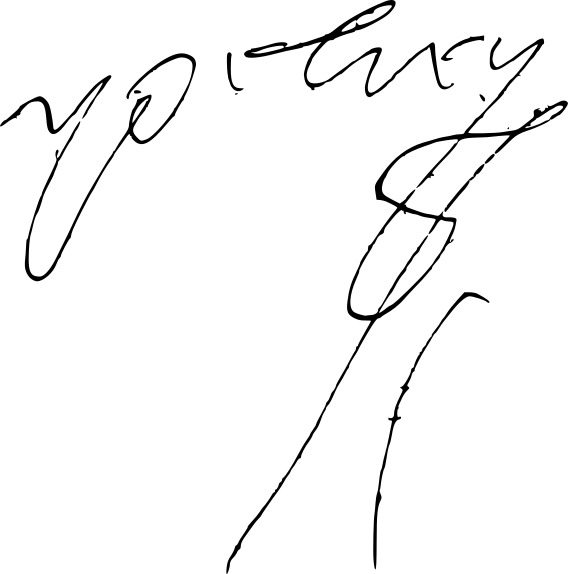
Signature of: charles v